Question: What is the date of the hearing as scheduled in the document?
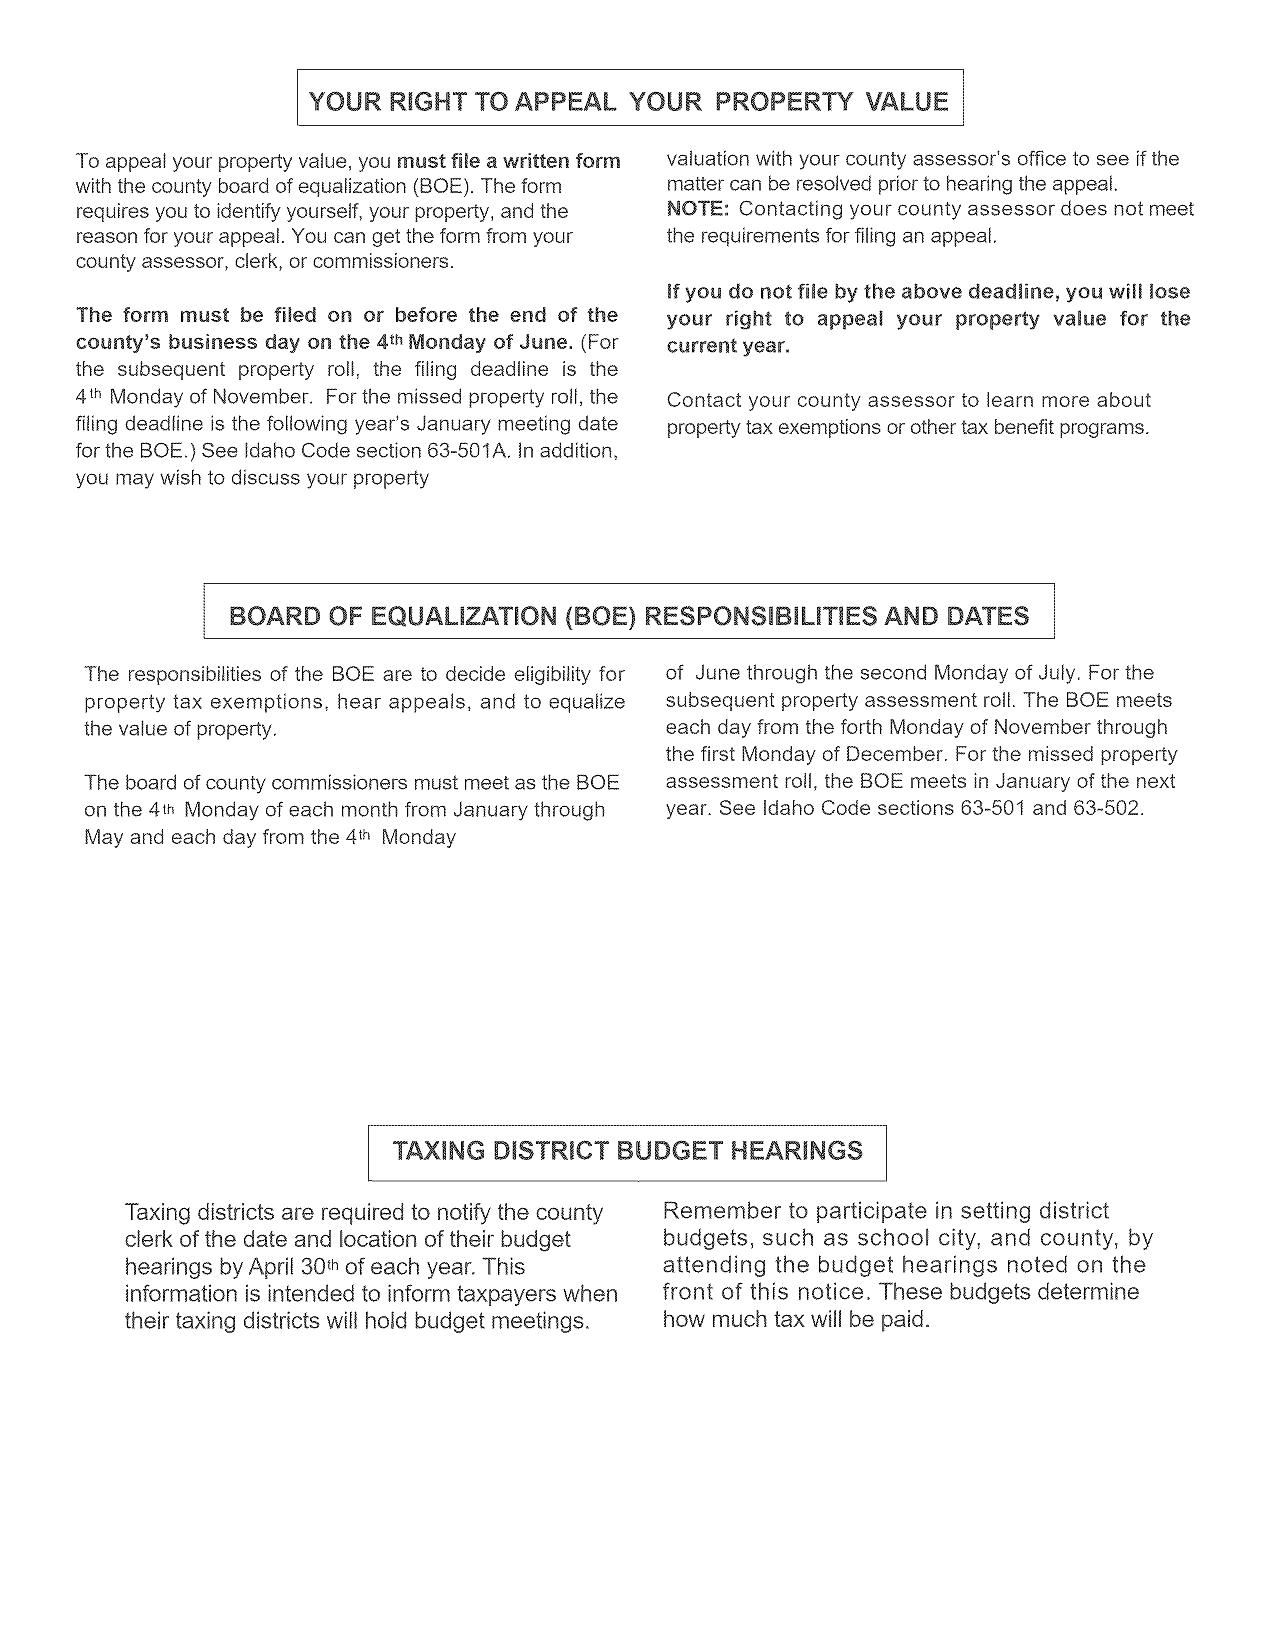
Answer: "4th Monday of each month"